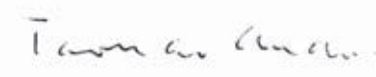
Signature of: andor tarnai